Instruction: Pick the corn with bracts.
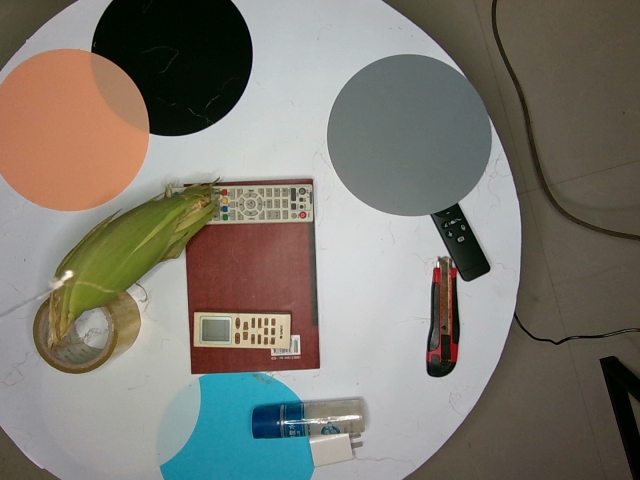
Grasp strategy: vertical